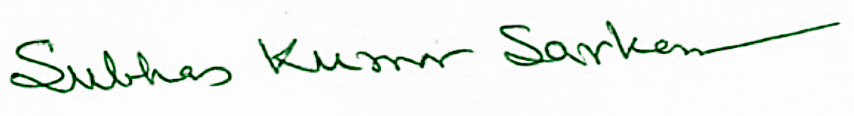
Signature of: subhas kumar sarkar